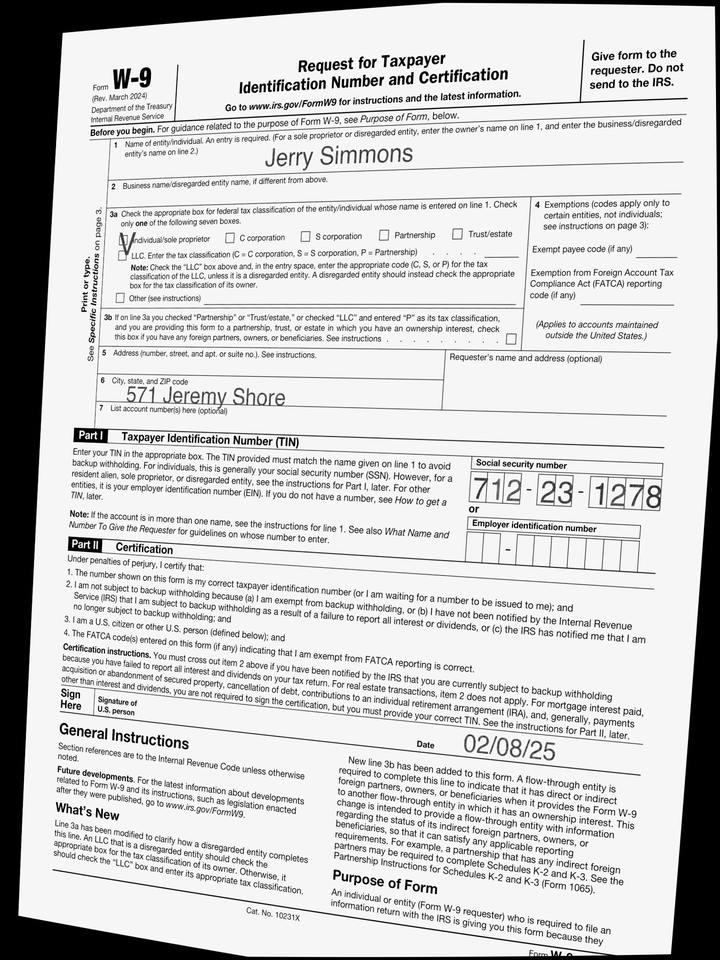
adr1: 571 Jeremy Shore
cbx: yes
ssn: 712231278
enm: Jerry Simmons
sdt: 02/08/25